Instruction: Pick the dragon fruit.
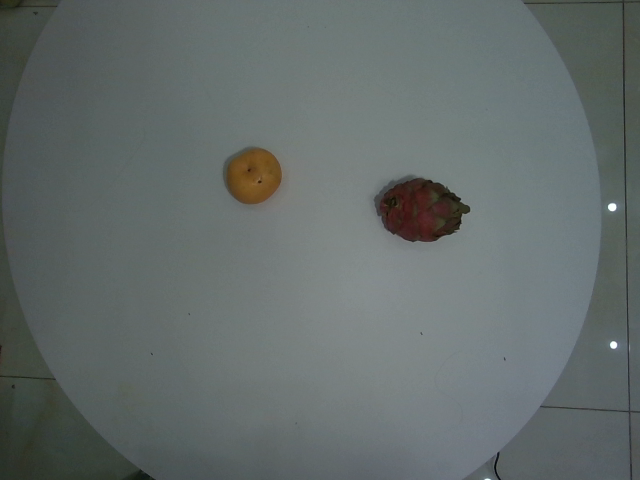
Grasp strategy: vertical